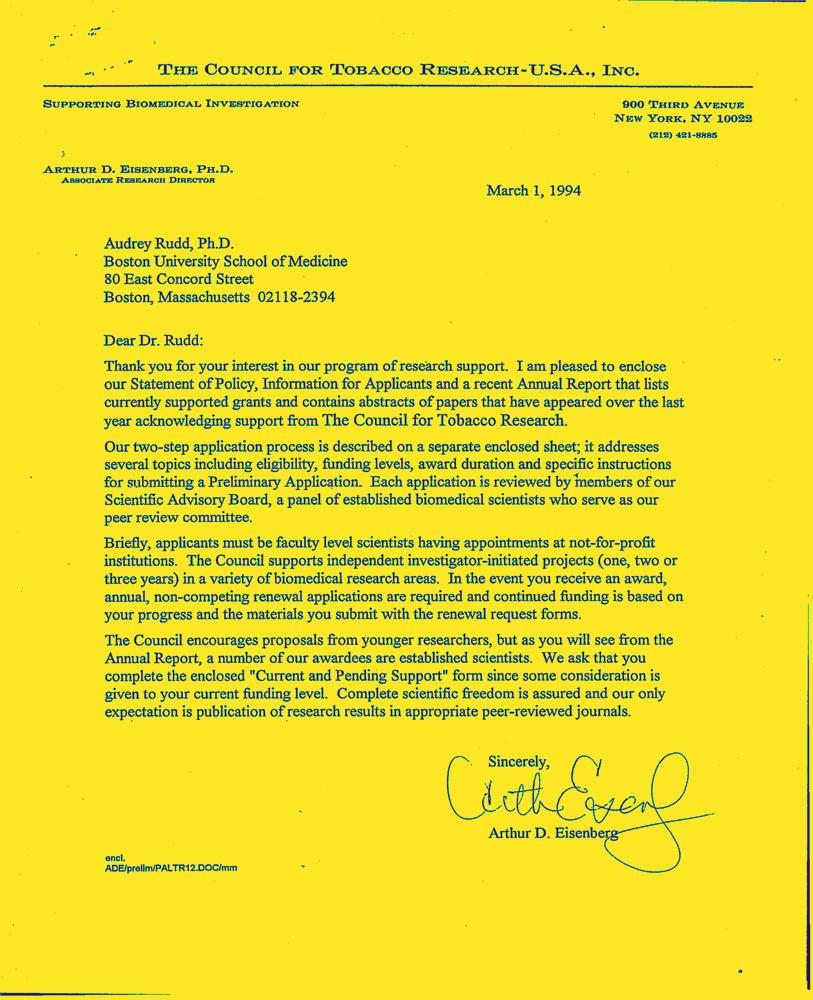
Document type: Letter-Doc